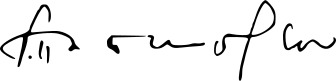
Signature of: georgios papandreou